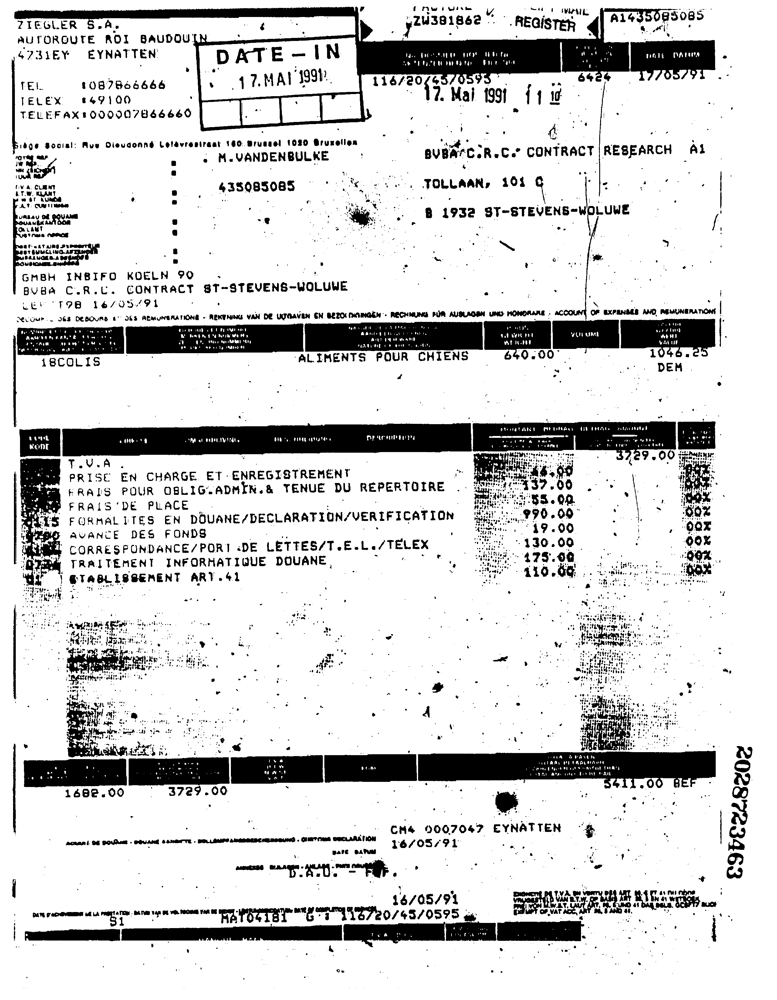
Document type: Invoice